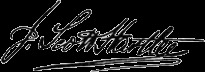
Signature of: jonathan scott hartley